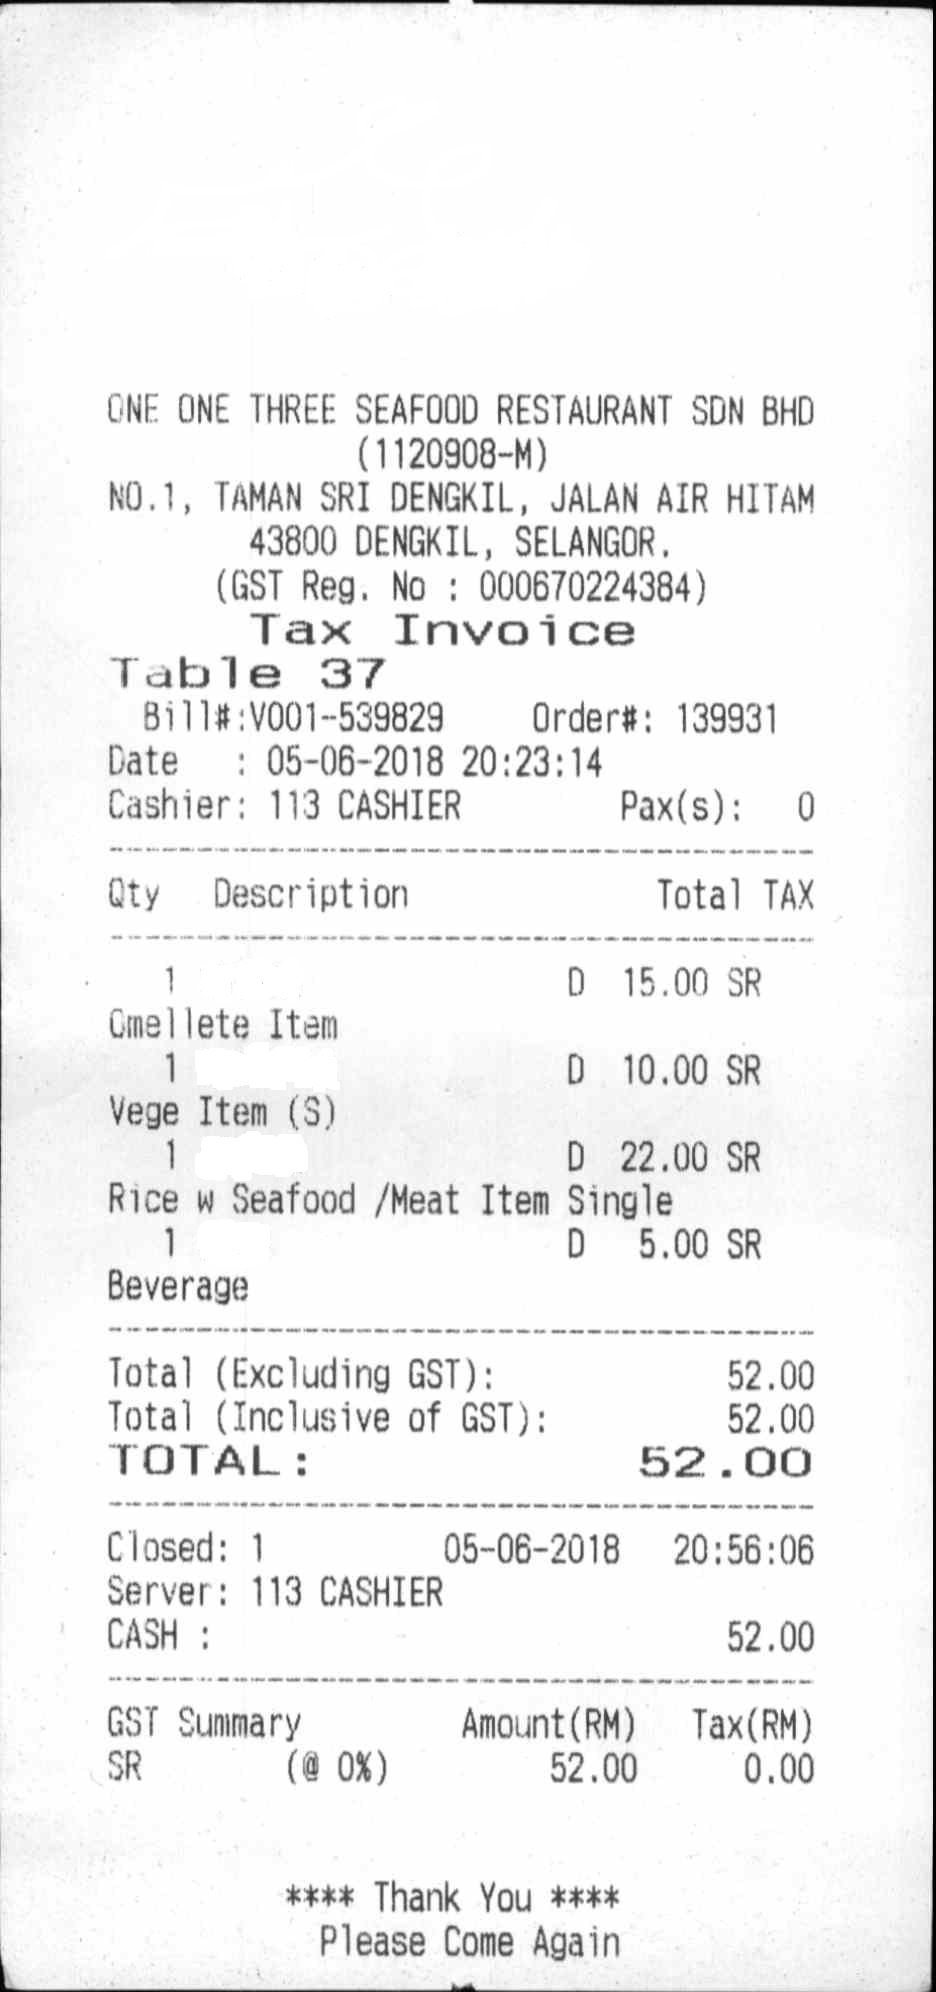
ONE ONE THREE SEAFOOD RESTAURANT SDN BHD
(1120908-M)
NO.1, TAMAN SRI DENGKIL, JALAN AIR HITAM
43800 DENGKIL, SELANGOR.
GST REG. NO : 000670224384)
TAX INVOICE
TABLE 37
BILL#:V001-539829
ORDER#: 139931
DATE
: 05-06-2018 20:23:14
CASHIER: 113 CASHIER
PAX(S):
0
QTY
DESCRIPTION
TOTAL TAX
1
D
15.00 SR
OMELLETE ITEM
1
D
10.00 SR
VEGE ITEM (S)
1
D
22.00 SR
RICE W SEAFOOD /MEAT ITEM SINGLE
1
D
5.00 SR
BEVERAGE
TOTAL (EXCLUDING GST):
52.00
TOTAL (INCLUSIVE OF GST):
52.00
TOTAL :
52.00
CLOSED: 1
05-06-2018
20:56:06
SERVER: 113 CASHIER
CASH :
52.00
GST SUMMARY
AMOUNT(RM)
TAX(RM)
SR
(@ 0%)
52.00
0.00
**** THANK YOU ****
PLEASE COME AGAIN